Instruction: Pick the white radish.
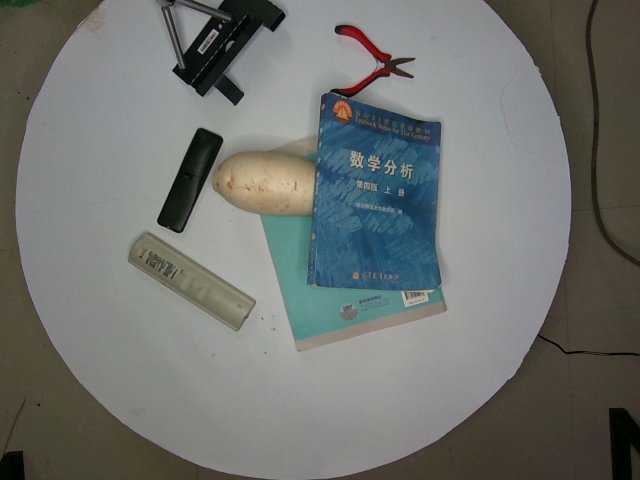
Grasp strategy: vertical